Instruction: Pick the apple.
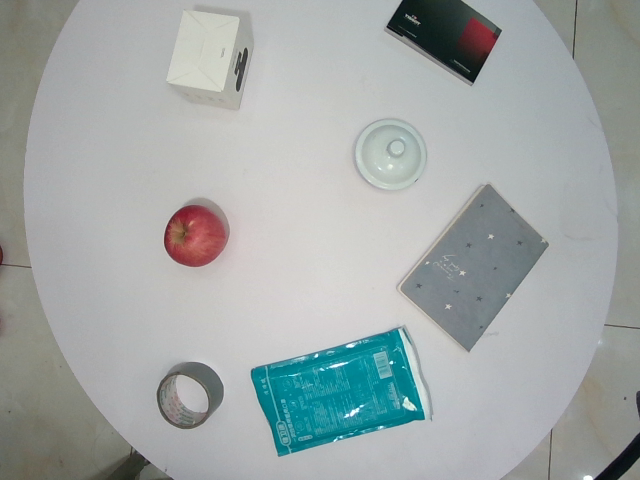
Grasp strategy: vertical